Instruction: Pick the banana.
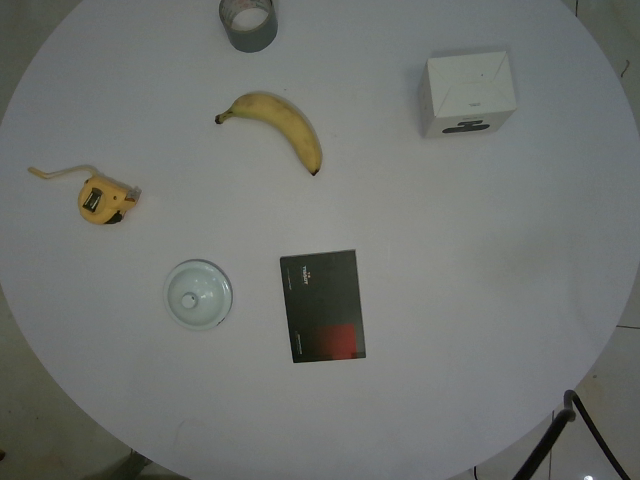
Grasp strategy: vertical